Question: What is the potential diagnosis?
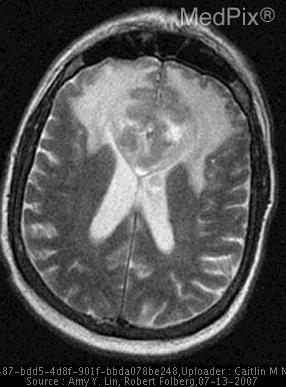
Answer: The possible diagnosis includes •  "Butterfly Lesions" - Astrocytoma, primary CNS lymphoma, bi-frontal (falcine) meningioma

•  Retinal "blue cell tumor"
 - Retinal lymphoma
 - Retinoblastoma
 - Chronic (benign) choroidal inflammation

•  Status-post vitrectomy
 - Intraocular silicone oil
 - Cataract
 - Angle closure glaucoma.